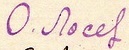
Signature of: oleg losev